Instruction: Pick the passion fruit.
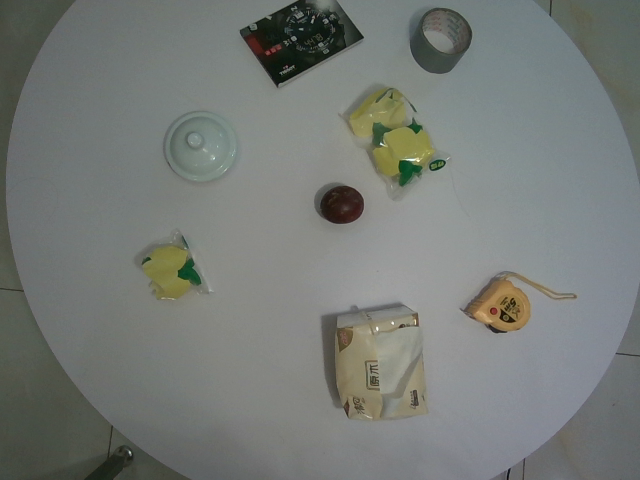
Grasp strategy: vertical